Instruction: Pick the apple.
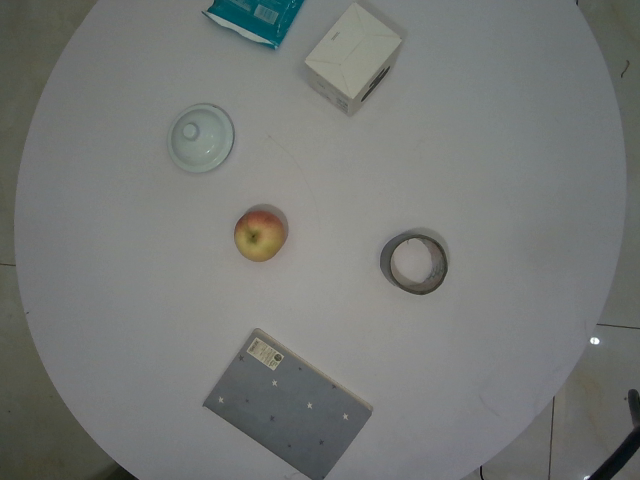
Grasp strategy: vertical